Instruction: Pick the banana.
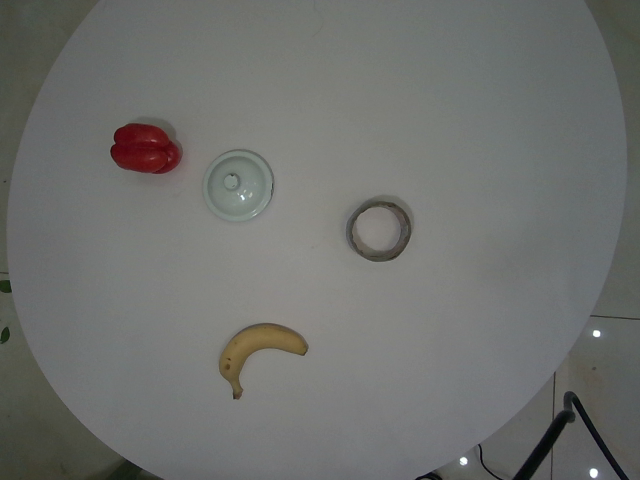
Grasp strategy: vertical